Question: What is the assessed value of the property as noted in the document?
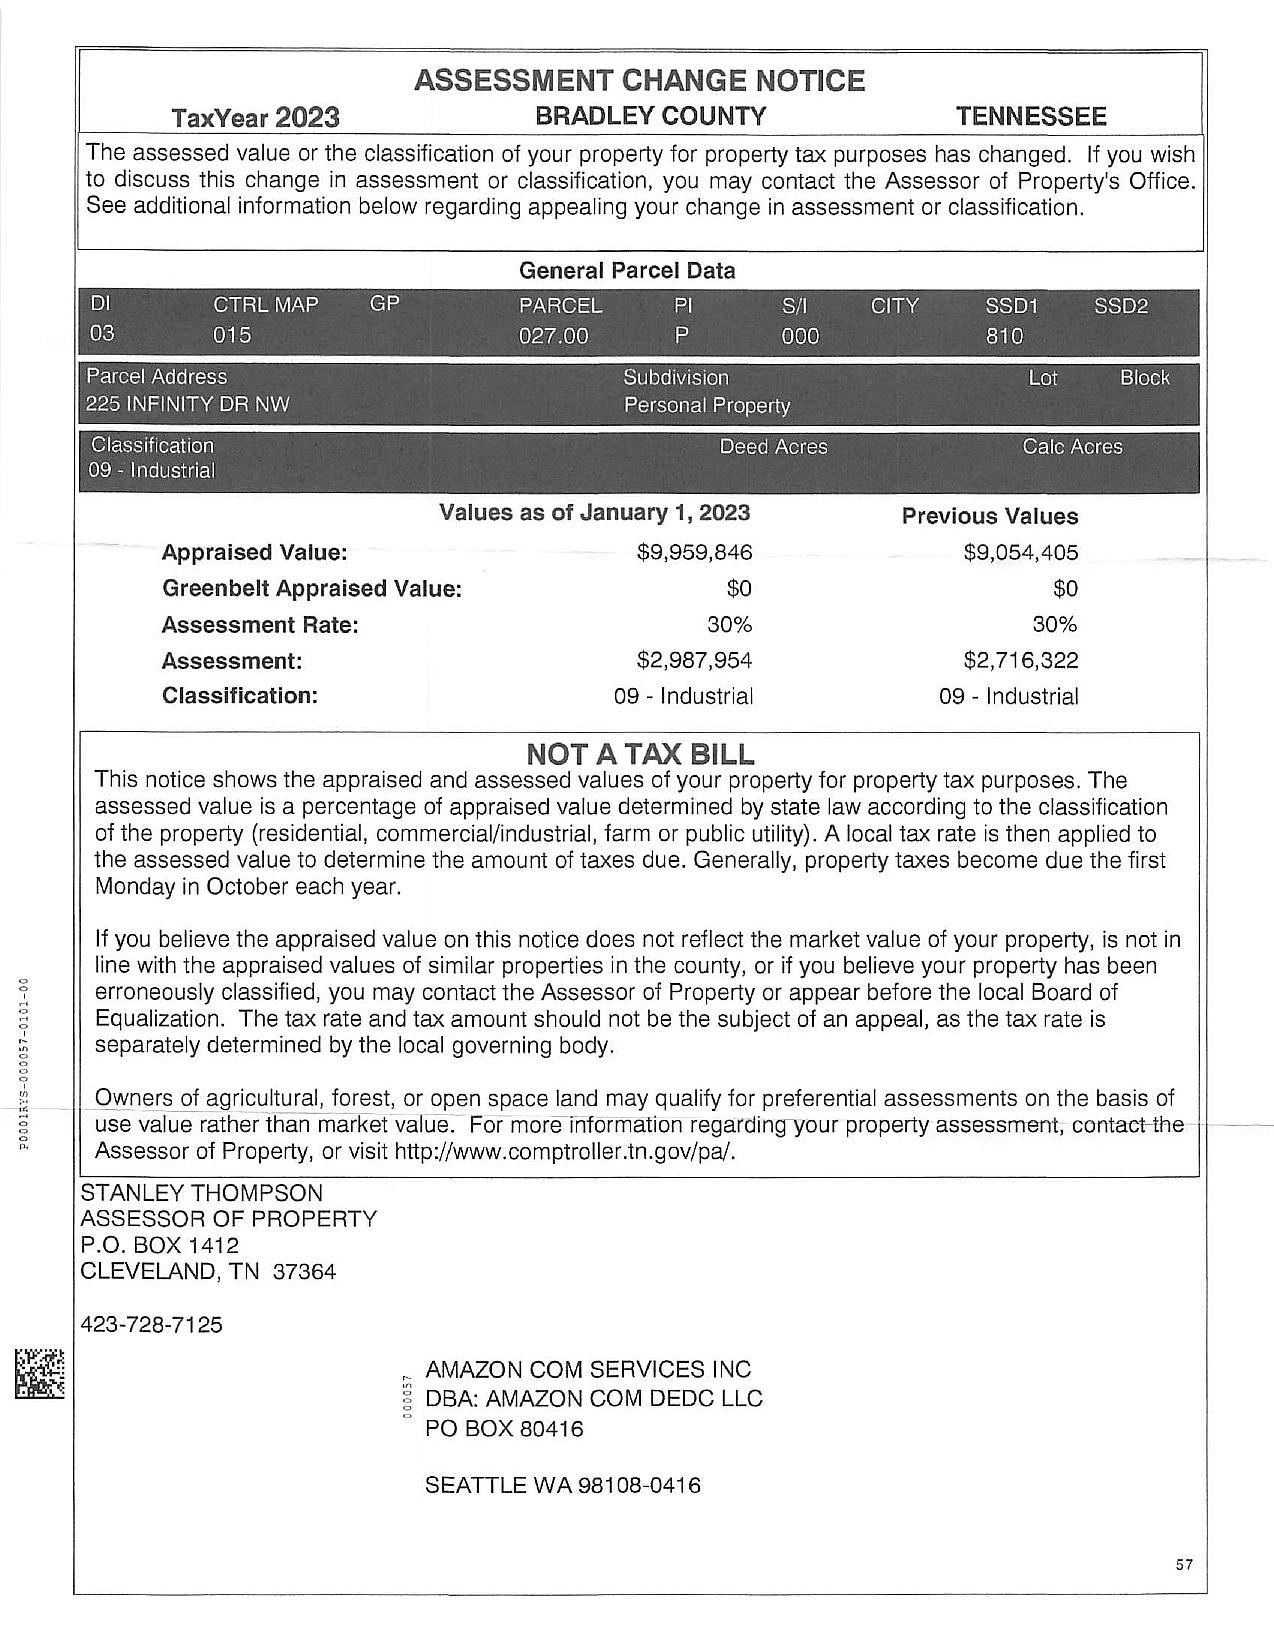
Answer: "$2,987,954 "